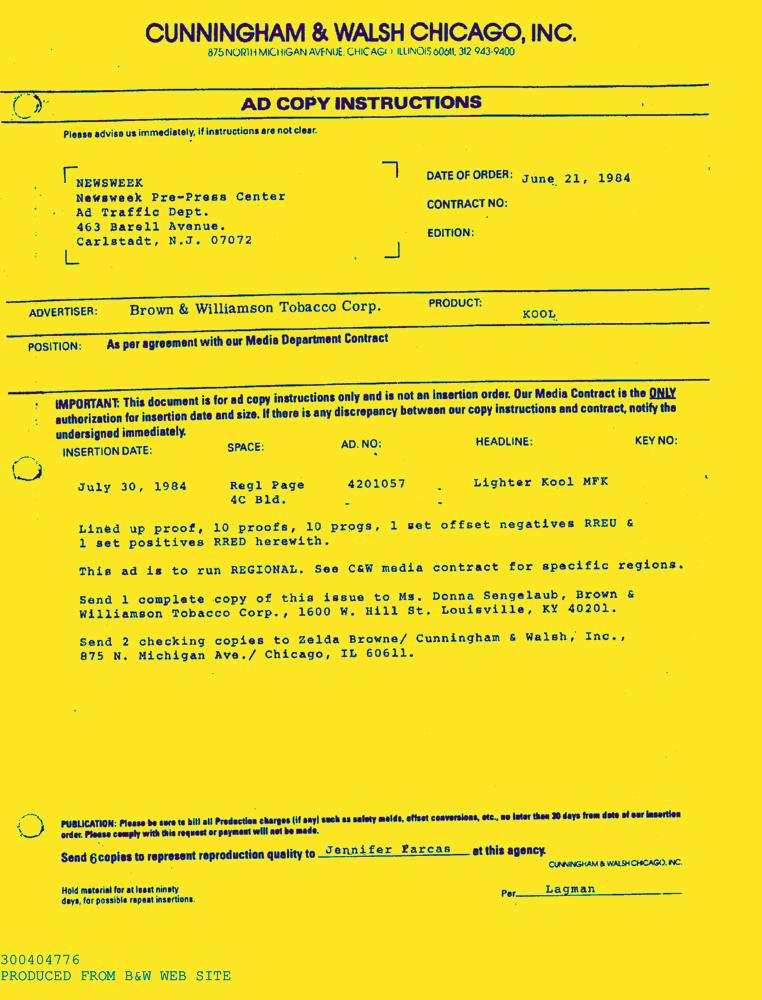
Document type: AD